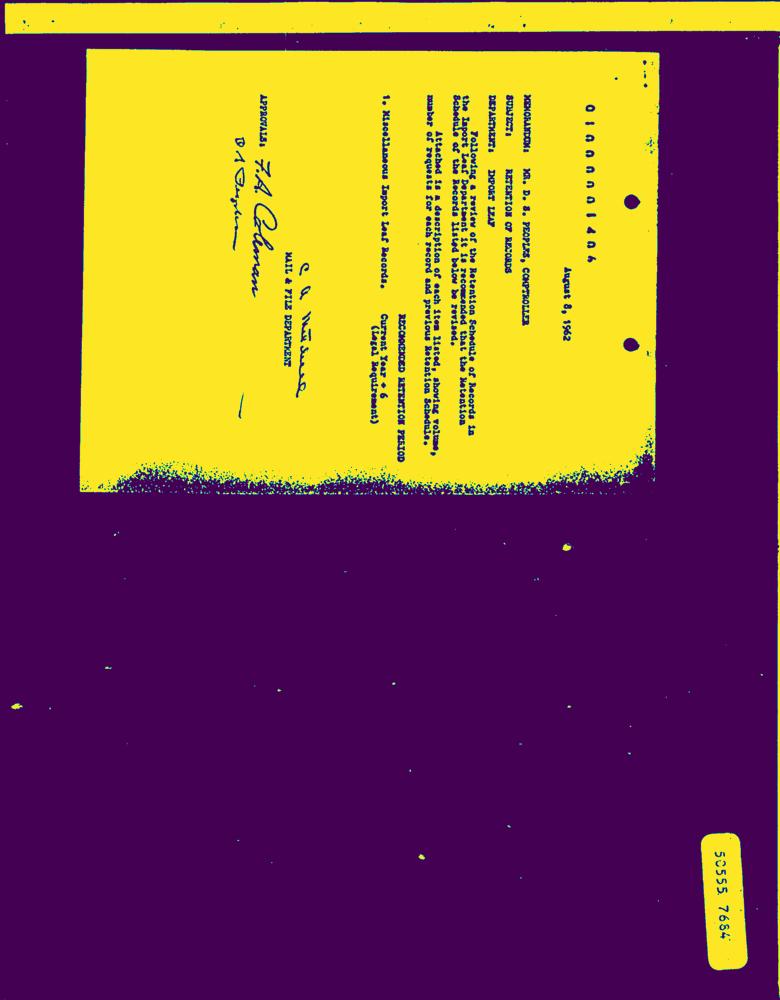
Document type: Letter-Doc